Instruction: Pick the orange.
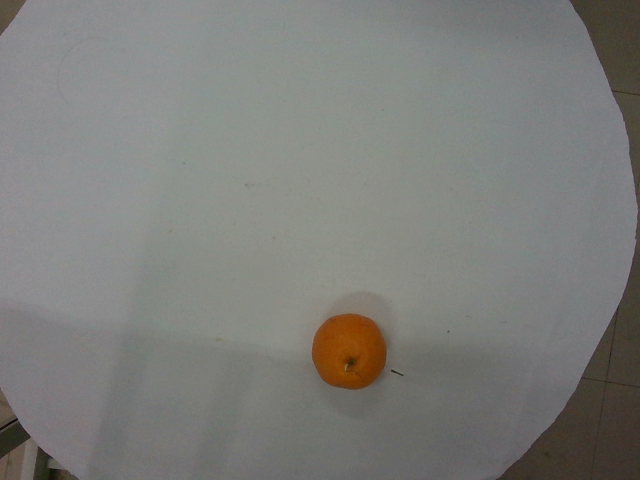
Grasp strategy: vertical